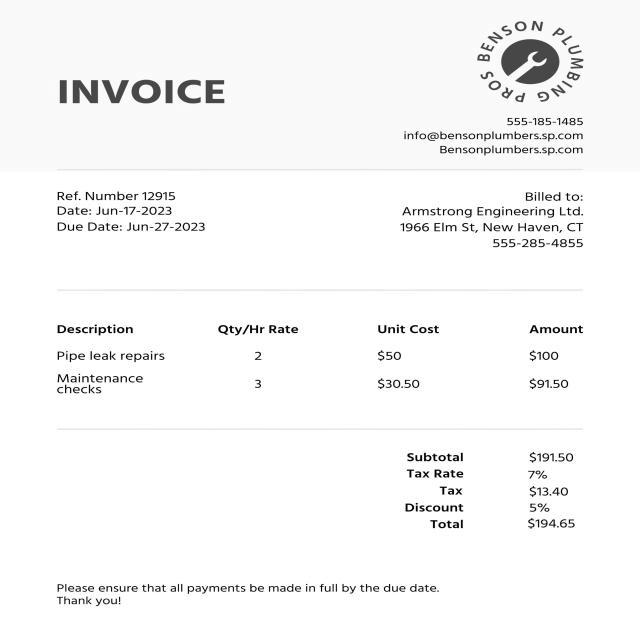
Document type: Invoice